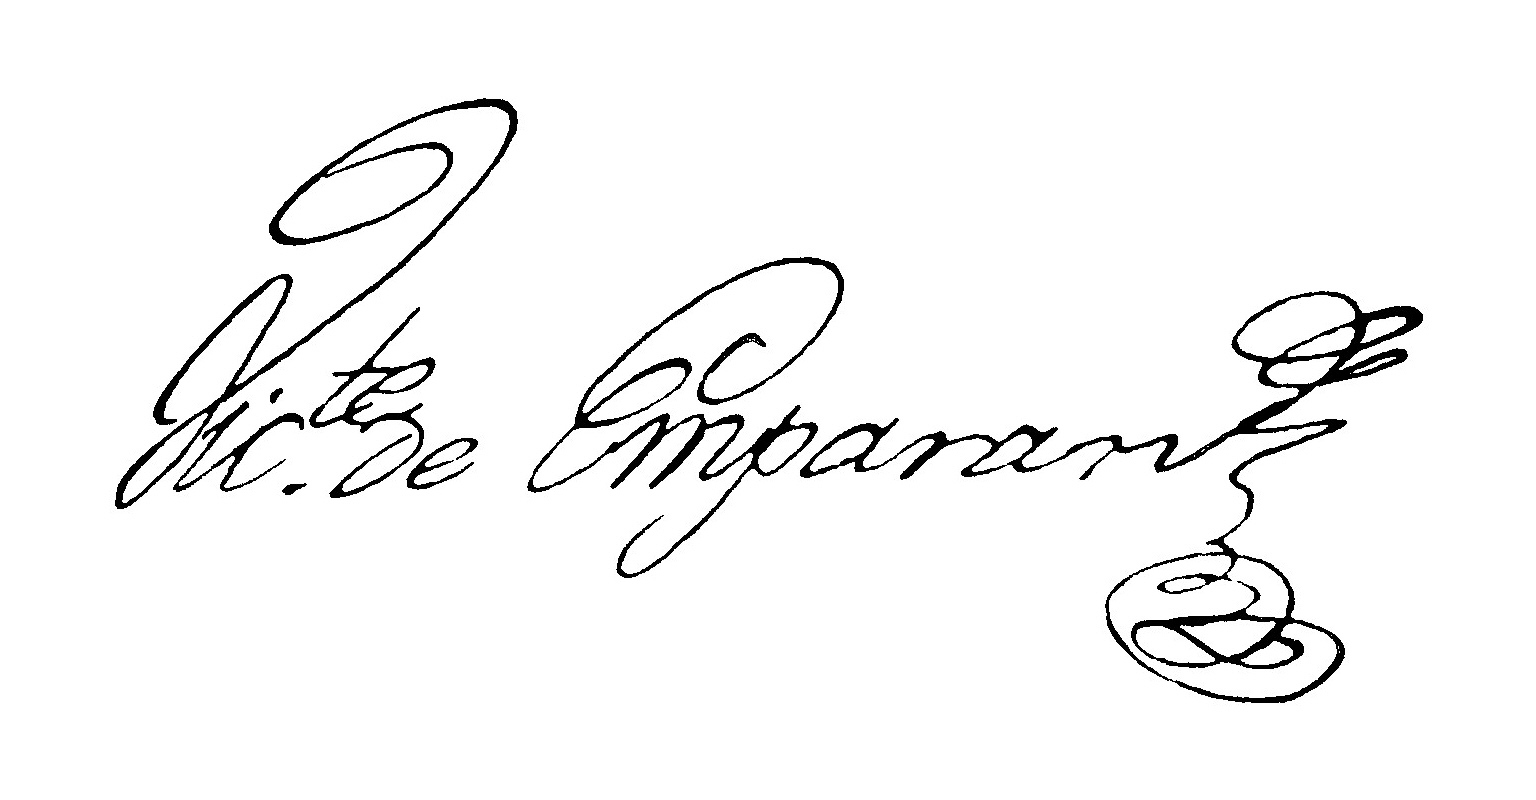
Signature of: vicente emparán